Question: What was observed in the imaging?
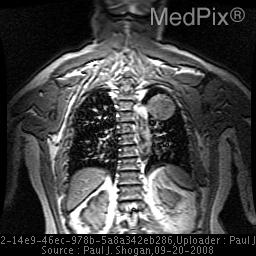
Answer: The imaging shows T2 weighted axial MR image reveals a well-marginated mass with smooth borders in the left lung at the level of the aortic arch, which demonstrates multiple small foci of increased T2 signal intensity, giving the mass a speckled appearance.

Contrast enhanced axial CT image shows a homogeneous, well-marginated, solid mass with minimal contrast enhancement in the left upper lobe.  No fat or calcification is evident. 3D plane localizer MR image reveals a mass in the left lung..